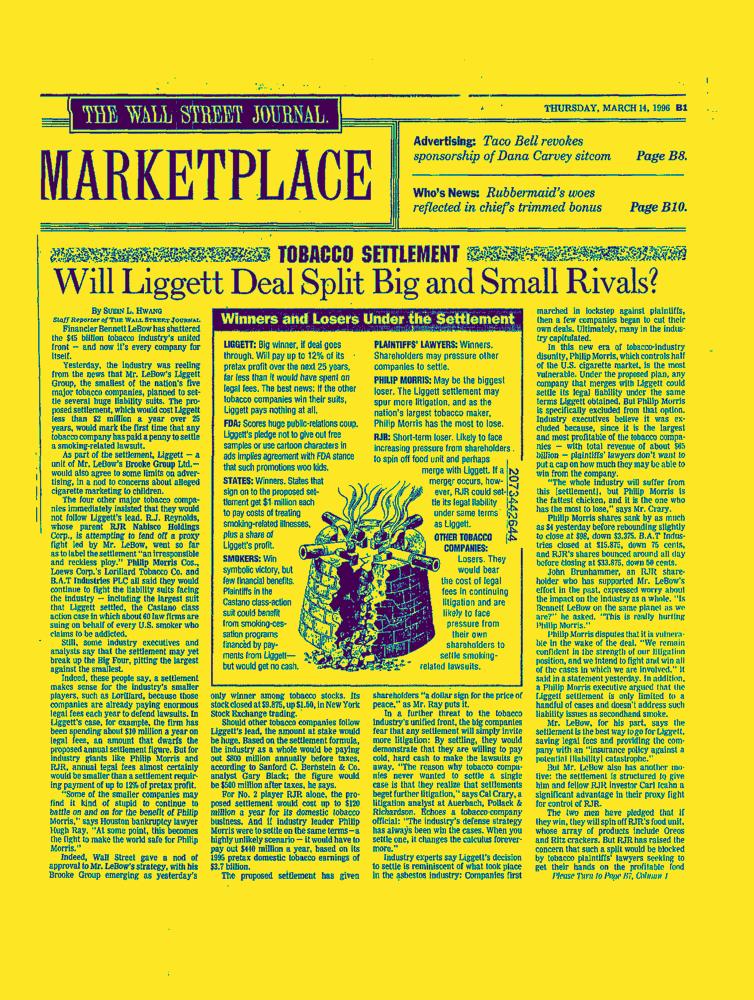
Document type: News-Article